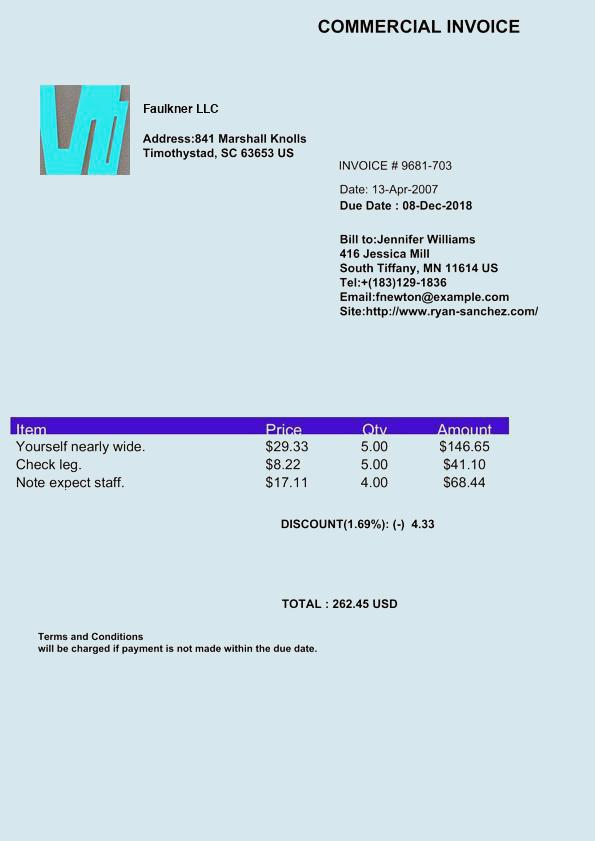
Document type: Invoice